Question: What tax district, tax-rate area, or tax area code is specified in the document?
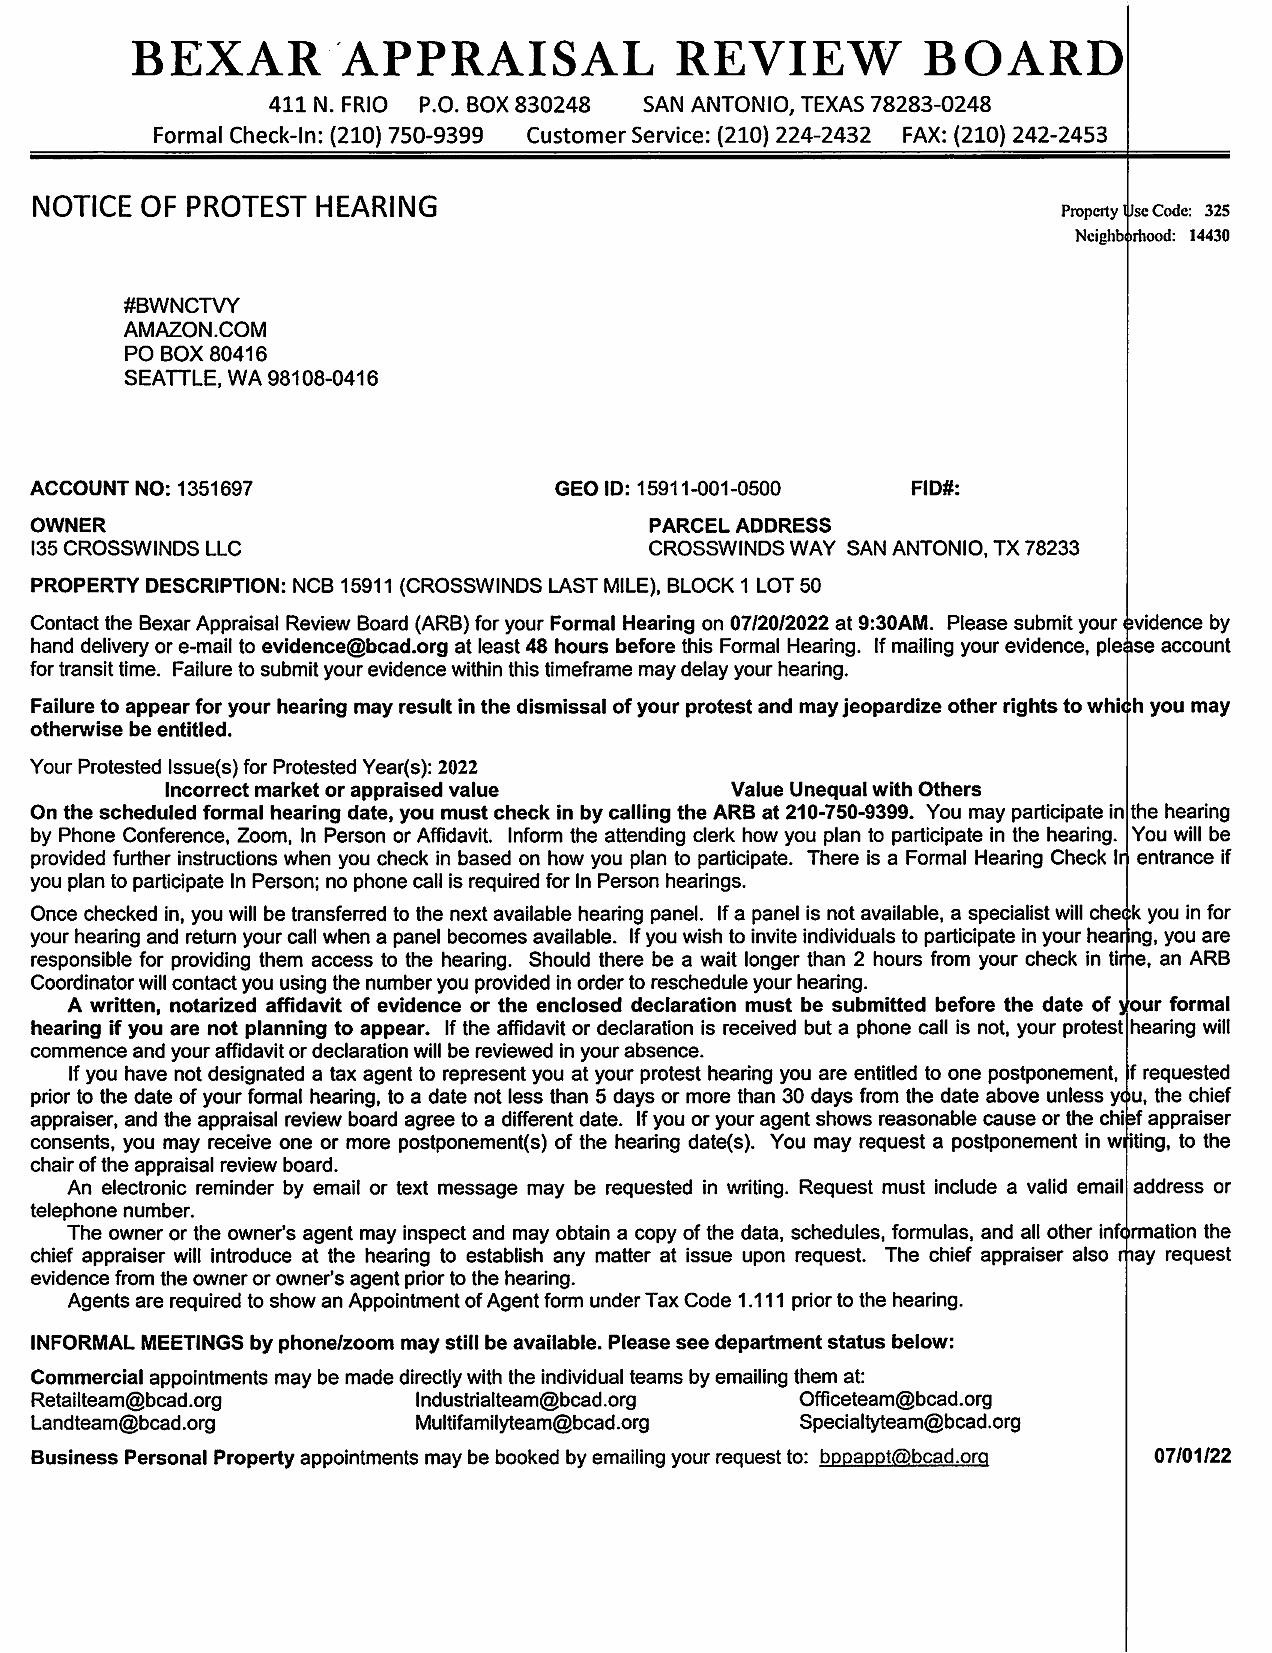
Answer: "325 / 14430"